Question: How is the history relevant to the case?
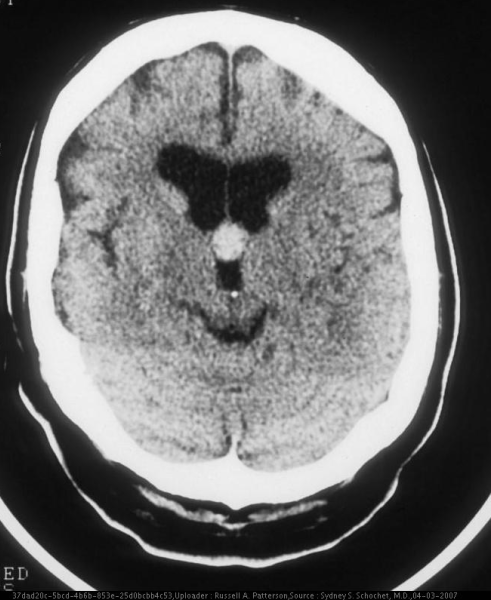
Answer: The patient's history of Adult patient with headaches is key in understanding the case.